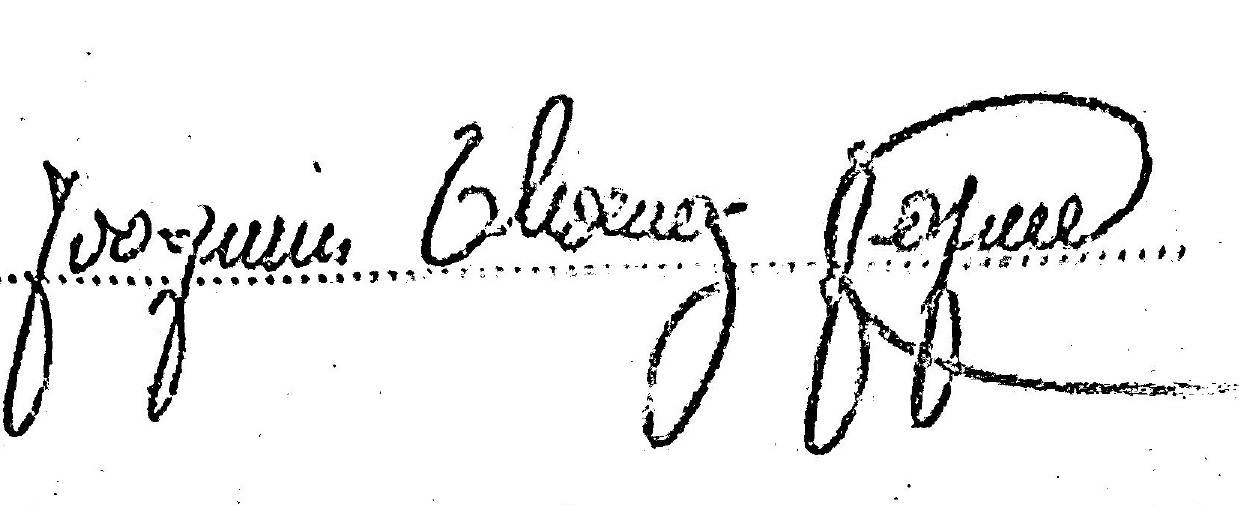
Signature of: joaquim jayme